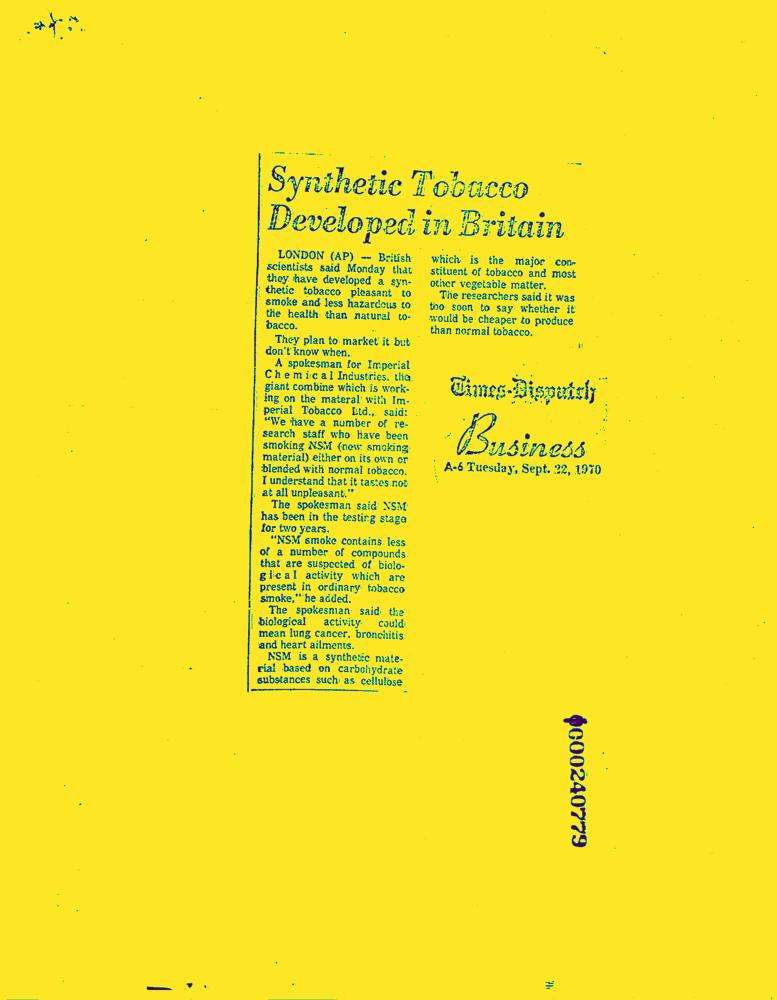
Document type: News-Article